Question: How is the history relevant to the case?
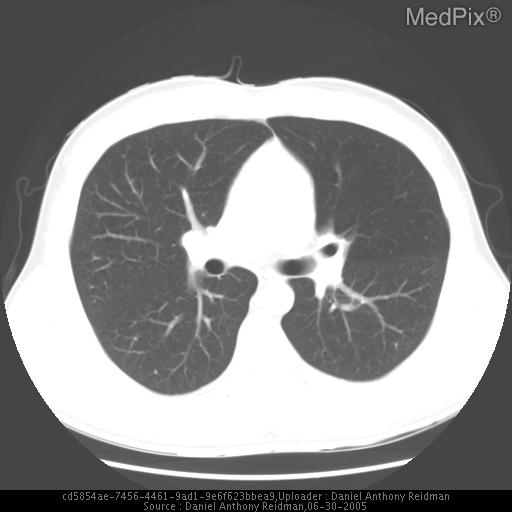
Answer: The patient's history of 23 yo male with recurrent hemoptysis. is key in understanding the case.